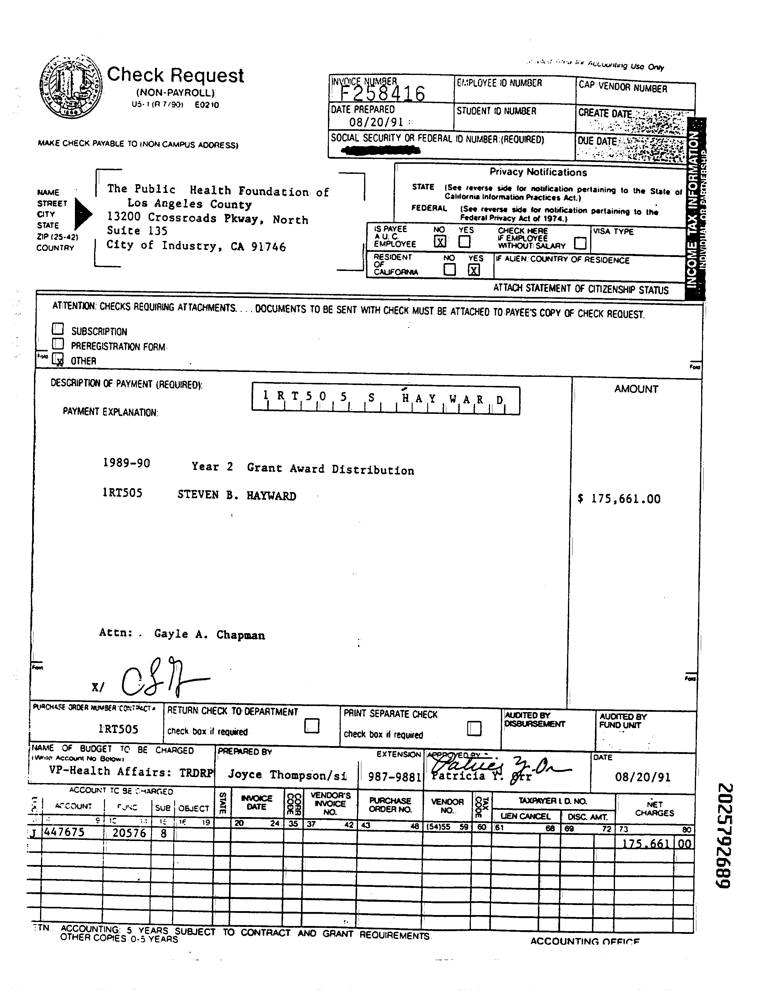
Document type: Invoice